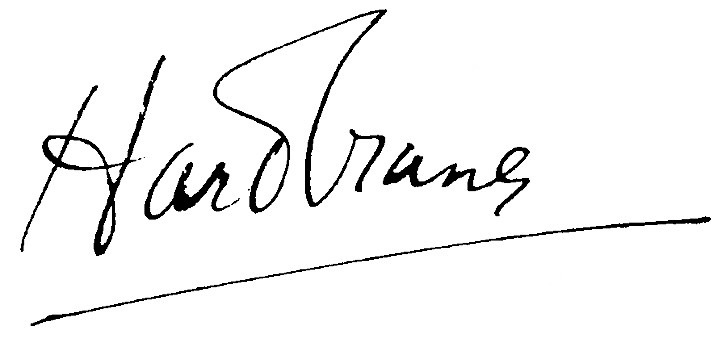
Signature of: hart crane